Question: In what way does the history help explain the case?
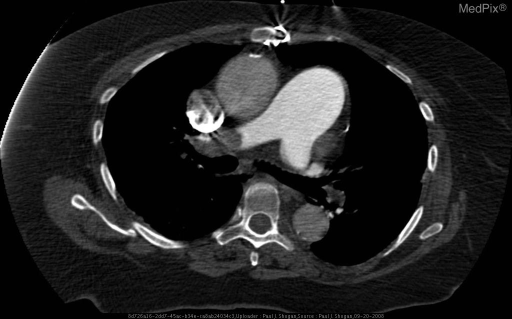
Answer: The patient's history of 76 yo female presents with respiratory distress. is key in understanding the case.